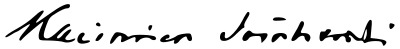
Signature of: kazimierz sosnkowski